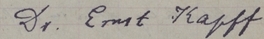
Signature of: ernst kapff